Please extract the written amount, numerical amount, recipient's name, date on the cheque, and the bank's name from the image.
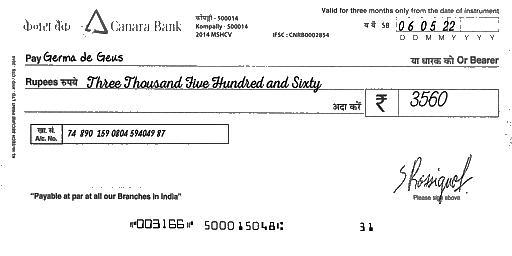
amt_in_words: Three Thousand Five Hundred and Sixty
amt_in_figures: 3560
payee_name: Germa de Geus
bank_name: Canara Bank
cheque_date: 06/05/22